Question: What type of tax is indicated in the document, personal property or real estate?
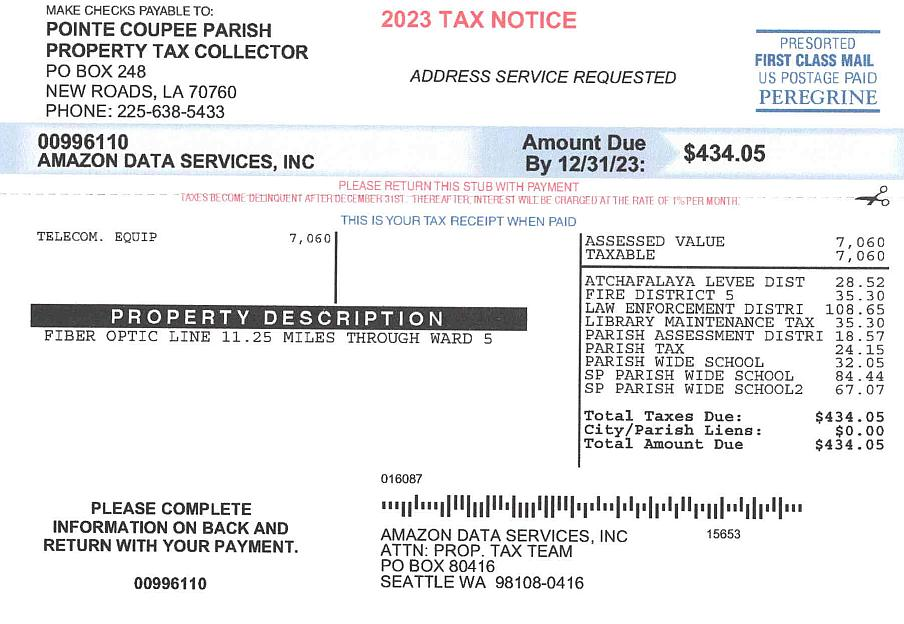
Answer: "Personal Property"